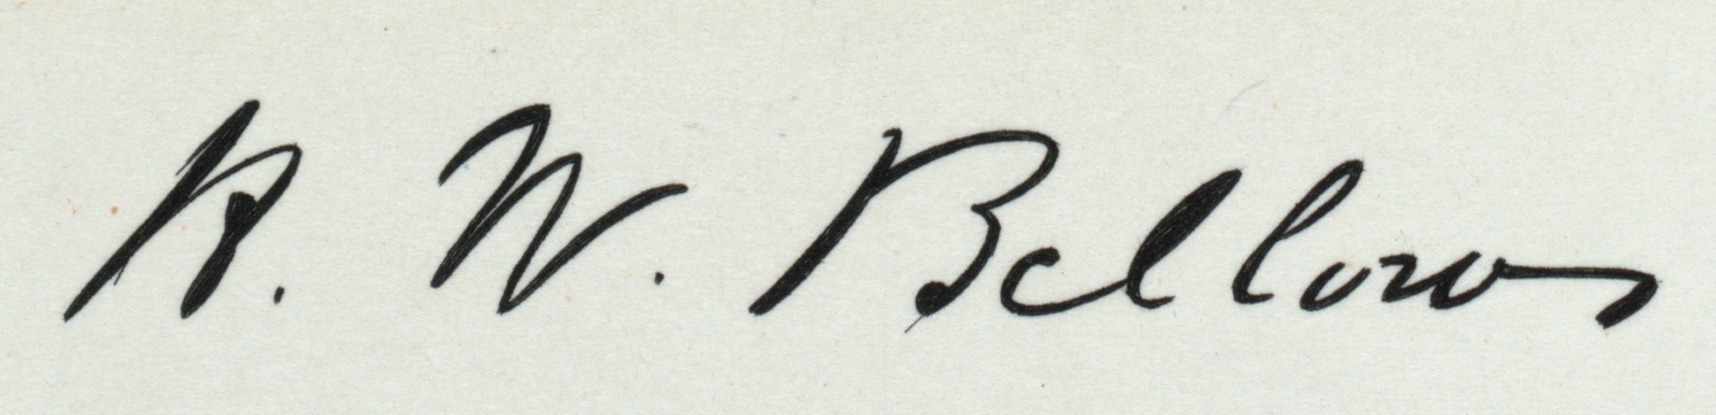
Signature of: henry whitney bellows